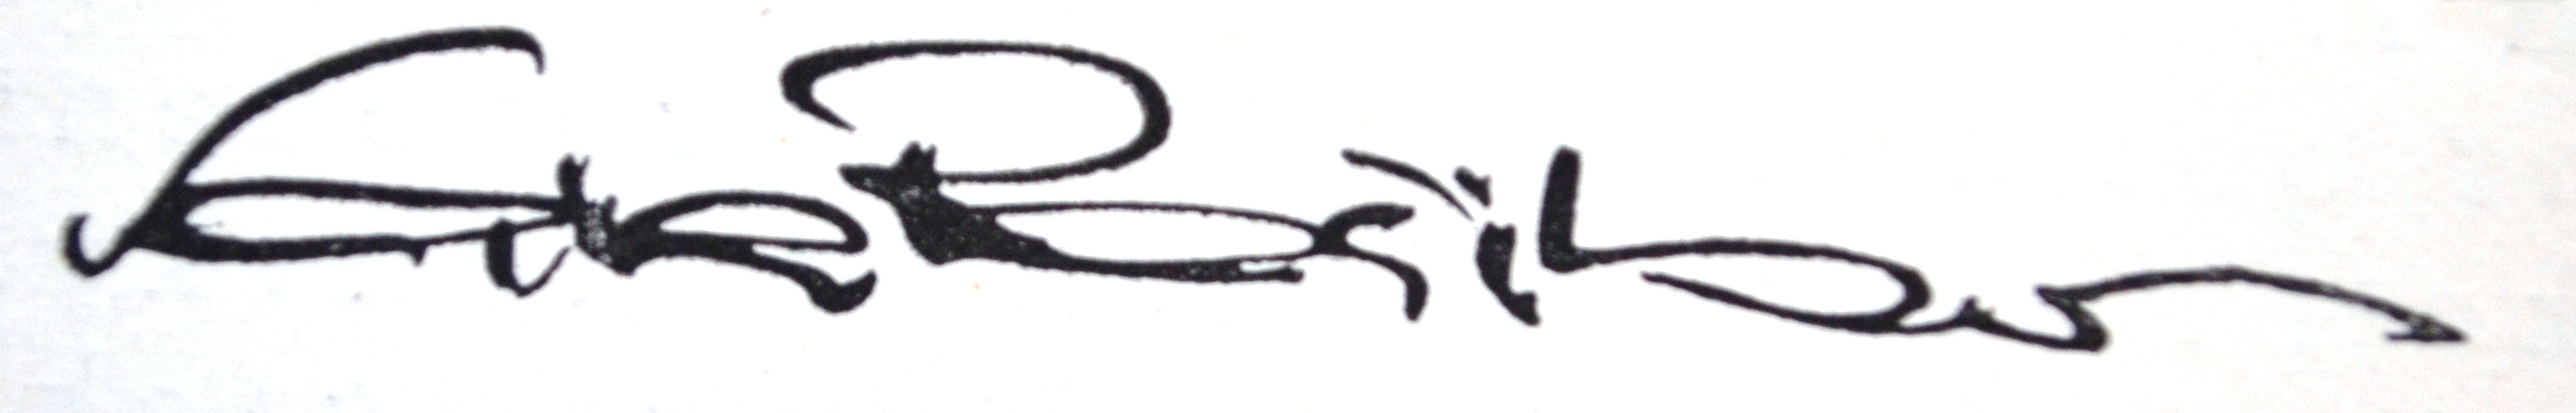
Signature of: saša rašilov